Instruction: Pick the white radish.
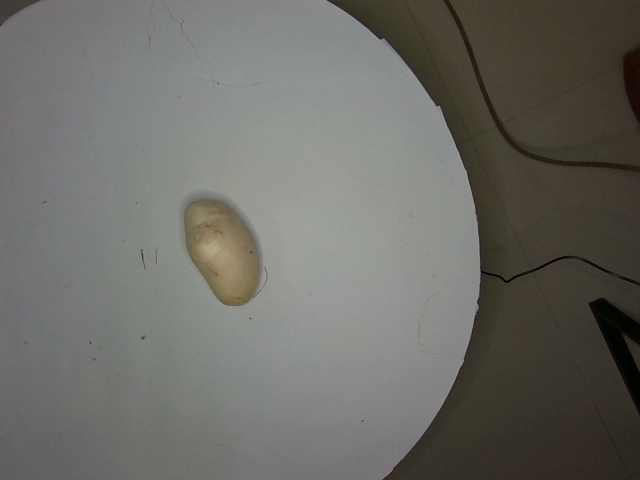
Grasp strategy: vertical